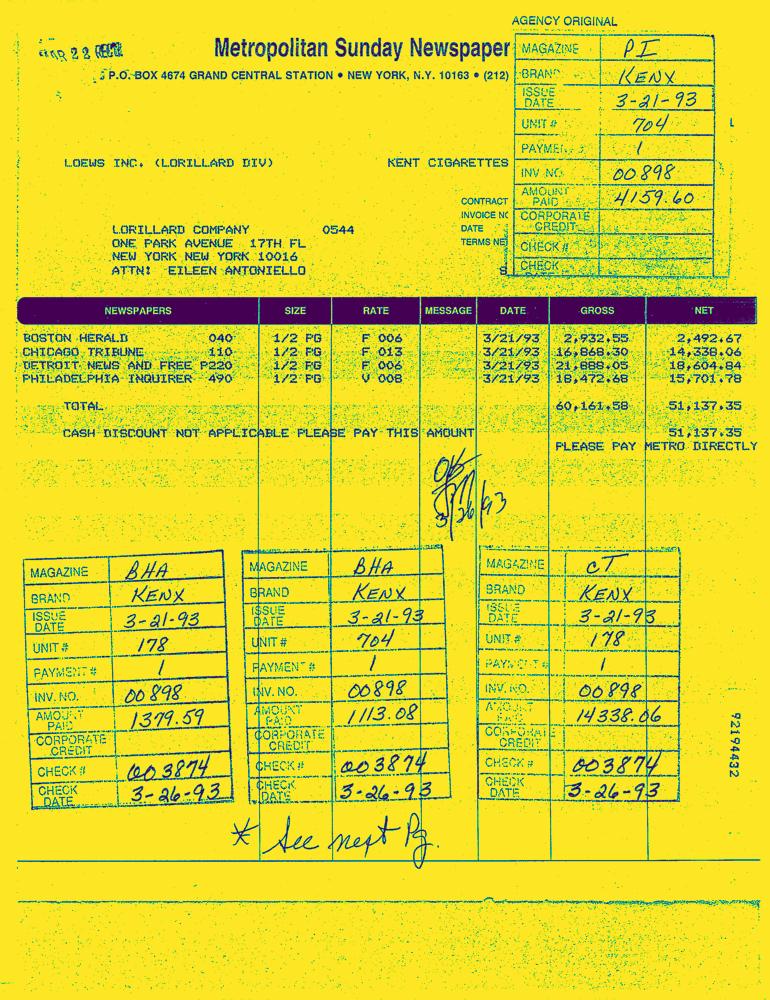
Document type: Invoice-Doc